Question: Describe the condition in detail:
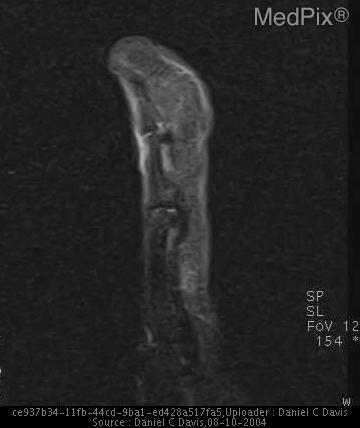
Answer: The disease is discussed as: Macrodystrophia Lipomatosa produces enlargement of a ray (or sometimes multiple rays in a single nerve distribution).  This overgrowth typically affects the more distal and volar aspects of the digit.  Typically there is overgrowth of the bones and subcutaneous fatty hypertrophy.  The enlarged ray is subject to premature osteoarthritis.  The nerve may be enlarged and there may be an associated fibrolipomatous hamartoma.   The hand is more commonly involved than the foot.  This presents at birth but the growth may accelerate during the prepubescent years.  Growth stops at puberty.  It is non-inheritable.

The differential of an enlarged digit includes:  neurofibromatosis type II (NF II), macrodactyly, juvenile rheumatoid arthritis, hemangioma, and osteoid osteoma.  NF II typically has other findings of NF II and a lack of subcutaneous fatty hypertrophy while macrodactyly has an increase in all bony and soft tissue elements of the ray but lack of metacarpal/metatarsal involvement.